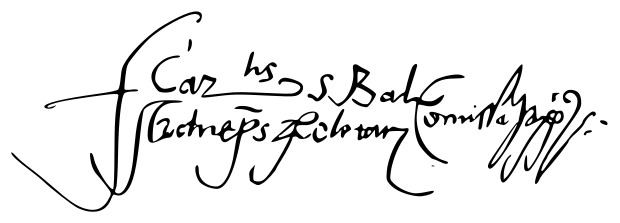
Signature of: francisco jiménez de cisneros